Question: Explain the disease:
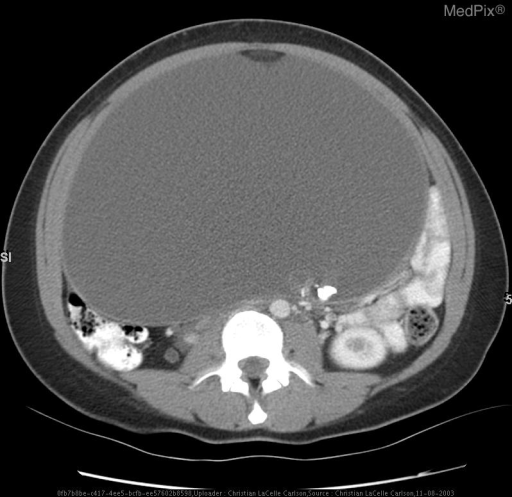
Answer: The disease is discussed as: Teratomas are germ cell tumors that typically present as large, benign (80%) or malignant (20%), mass lesions - usually containing variable amounts of fat, soft tissue, and fluid-filled cystic areas.  Thirty percent contain calcifications.  They vary from an almost entirely cystic mass to a predominately solid mass with internal cystic components.

Benign (mature) cystic teratomas, often incorrectly termed "dermoid cysts", are usually found in female patients 10-30 years old - very common in the reproductive years.  Teratoma is the most common ovarian tumor in children, adolescents, and young women (<30 years) with the majority presenting in adolescents.  Fifteen to 25% of cases are bilateral.  Most authors differentiate Dermoid cysts from Dermoids which are predominately cystic, but the presence of heterogeneous and varied tissue elements give them a complex and varied imaging appearance.

True dermoids - unlike mature cystic teratomas - originate from ectoderm only and may contain hair, teeth, and sebaceous glands, whereas teratomas originate from multipotential germ cells that may and may contain any tissue element: ectoderm, mesoderm, and endoderm .

Teratomas may also be found in the mediastinum, intracranially, or anywhere rests of multipotential germ cells were left during embryogenesis.  In fact, teratomas are the most common congenital intracranial tumor.  Additionally, teratomas are the most common benign mediastinal germ cell neoplasm and may be cystic or solid.  The cystic teratomas are usually more mature and more common than the solid type which is usually malignant.

Benign teratomas have a slight female predominance; and, malignant teratomas are seen almost exclusively in men.  Malignant abdominopelvic teratomas may be accompanied by ascites, intraperitoneal spread, and metastasis to the liver.

Malignant degeneration of a mature cystic teratoma is rare - but may occurs in 1-2% of cases.

Common complications of ovarian teratomas include torsion (ovarian) and hemorrhage.

The initial imaging modality is usually a sonographic study, as many patients present with abdominal pain.  The mixture of sebum and hair within a mature teratoma is highly echogenic with acoustic shadowing that may totally obscure the back wall of a large mass, a finding known as the “tip of the iceberg” sign.   However, calcification may not be easily detected on ultrasound and plain radiographs may be diagnostic of benign cystic teratomas by demonstrating well formed teeth or bone.  A recognizable tooth within the mass is an almost pathognomonic finding.  Plain film may also reveal a subtle well-defined mass of fat density.

CT scan confirms the cystic, fatty, and calcified components and demonstrates a well circumscribed cystic mass lesion with fluid, fat, and calcification.

Characterization by MRI depends on demonstration of fat by chemical shift artifact or fat suppression imaging.  Fat or sebaceous material within the cyst follows the signal of subcutaneous fat on all imaging sequences.  Fat-fluid levels, layering of debris, dermoid plugs (mural nodules), and calcifications are additional findings.  A small percentage of cystic teratomas contain simple fluid showing low signal on T1WI and high signal on T2WI which may be diagnosed as teratomas by demonstration of small deposits of fat in the walls.